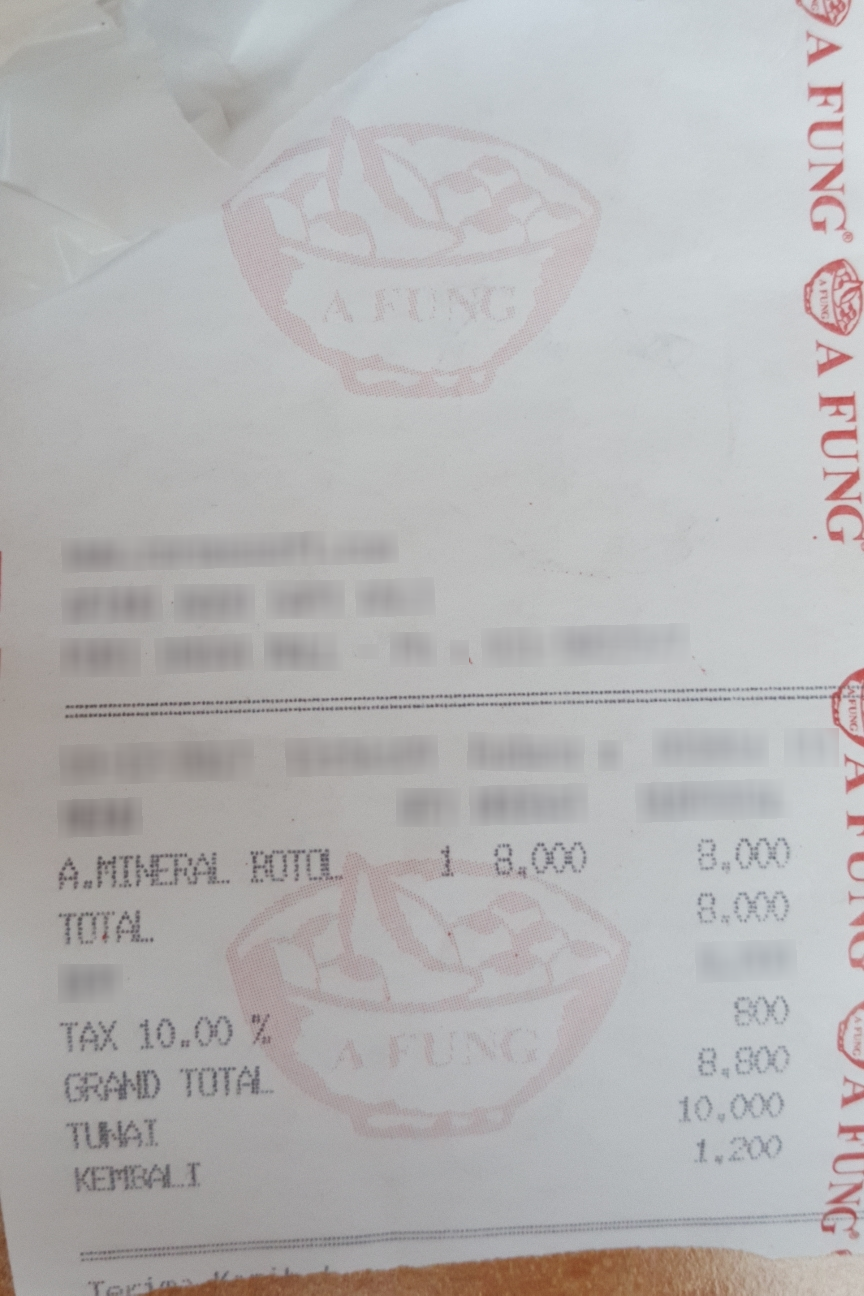
Extraction:
receipt: line_items: name: A.MINERAL BOTOL
price: 8,000
qty: 1
subtotal: 8.000
tax: 800
total: 8,800